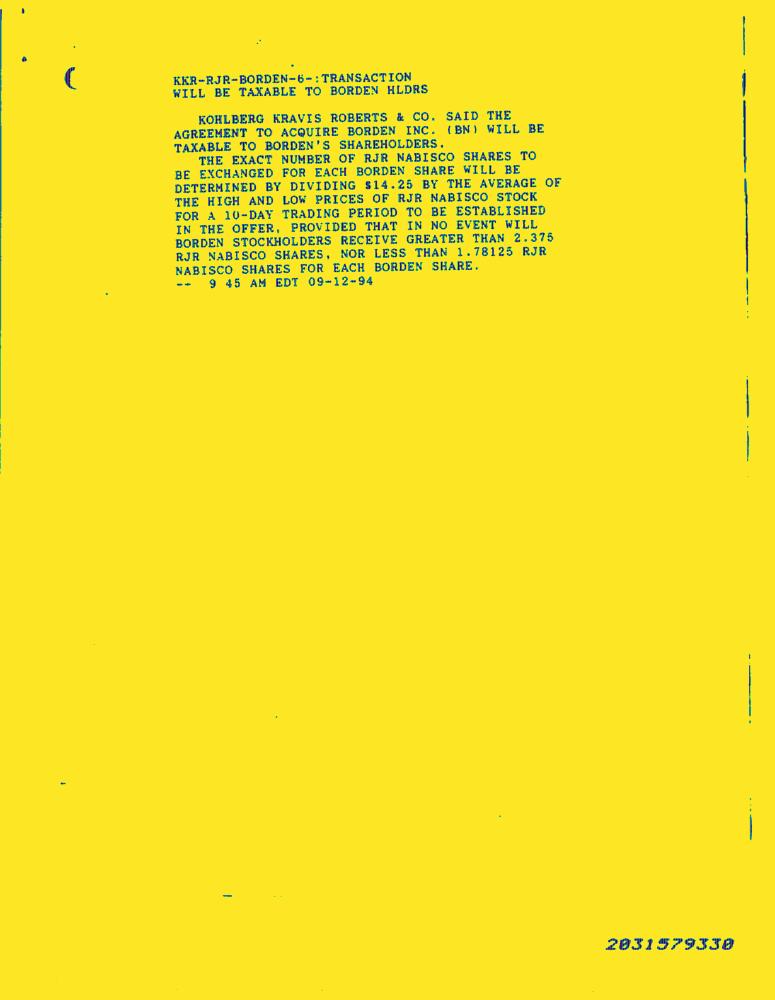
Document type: News-Article